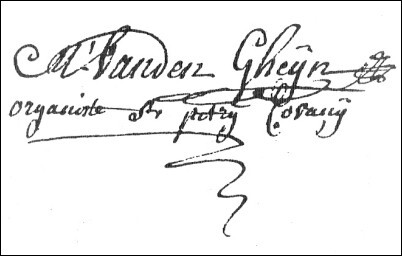
Signature of: matthias vanden gheyn